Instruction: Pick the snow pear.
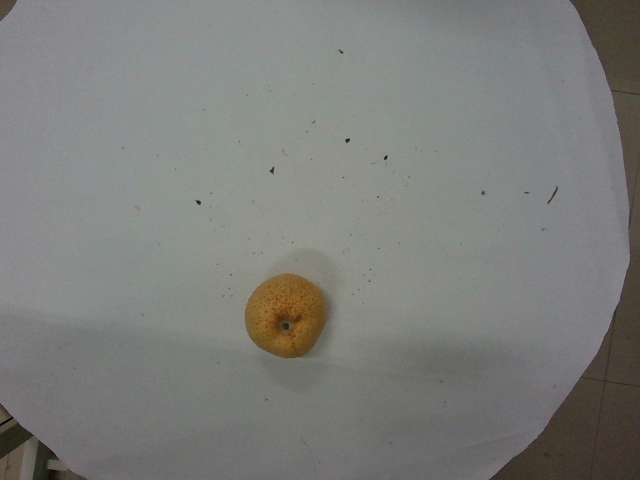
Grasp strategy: vertical